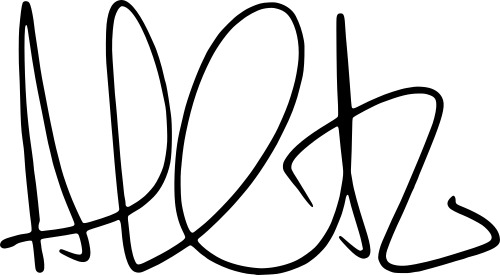
Signature of: adam gidwitz